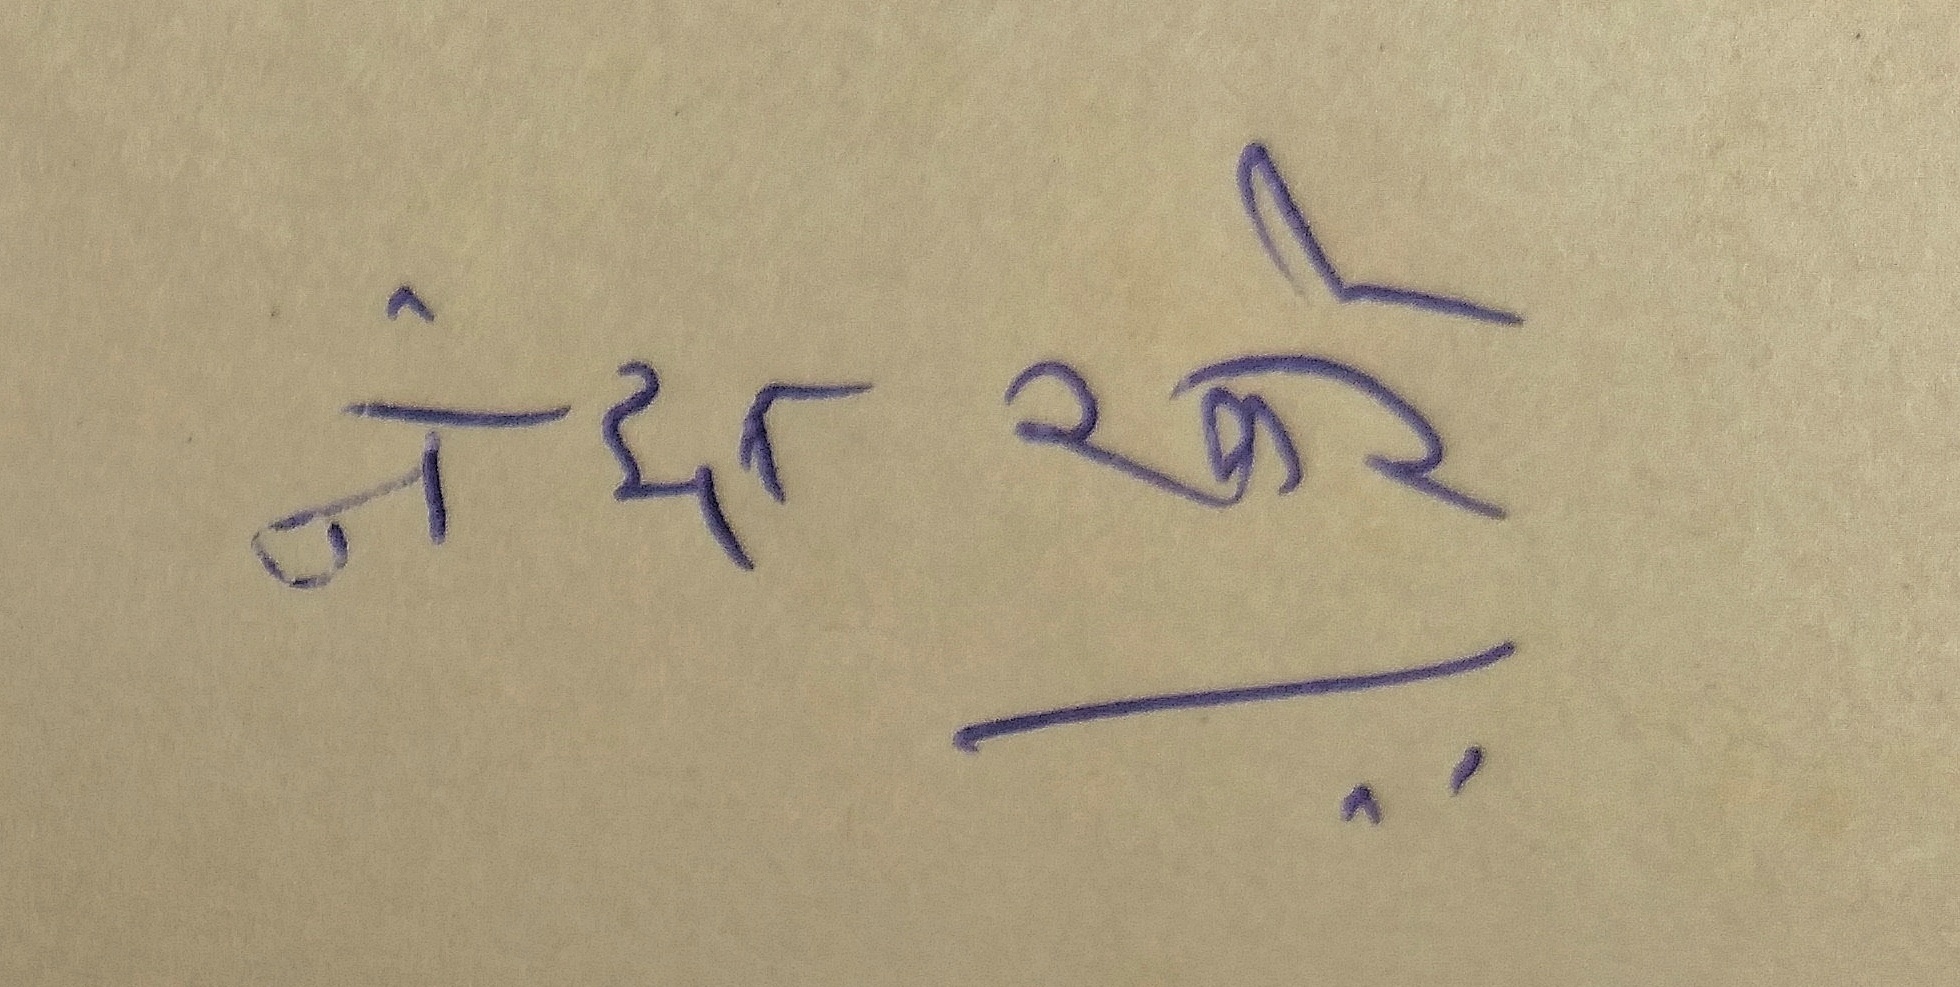
Signature of: nanda khare